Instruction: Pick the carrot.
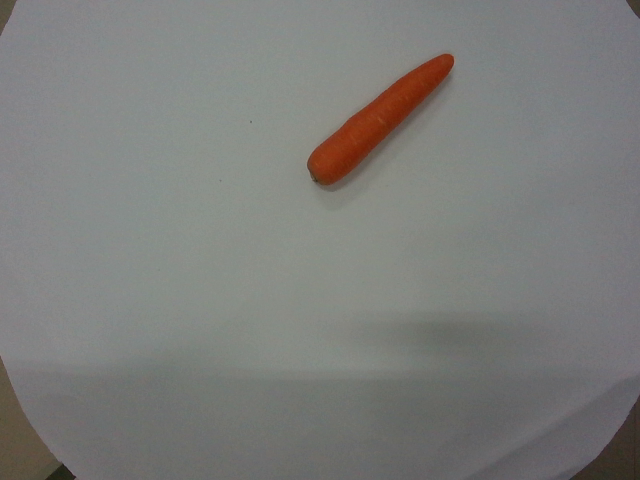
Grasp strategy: vertical